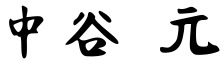
Signature of: gen nakatani